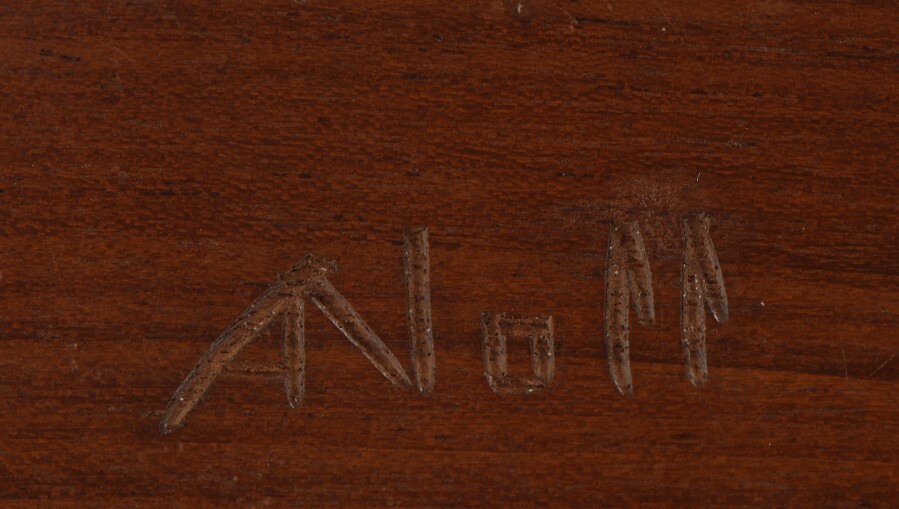
Signature of: alexandre noll